Question: What do the imaging results show?
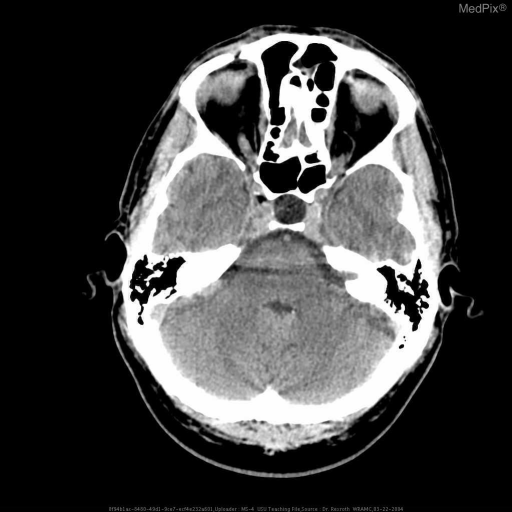
Answer: The imaging shows Focal cyst like collection of fluid at the sella turcica which minimally displaces the pituitary tissue inferiorly and the surrounds the pituitary infundibulum, but does not displace it. The sella is minimally expanded to 1.6 cm in diameter. Focal cyst like collection of fluid at the sella turcica which minimally displaces the pituitary tissue inferiorly and the surrounds the pituitary infundibulum, but does not displace it. The sella is expanded to 1.6 cm in diameter..